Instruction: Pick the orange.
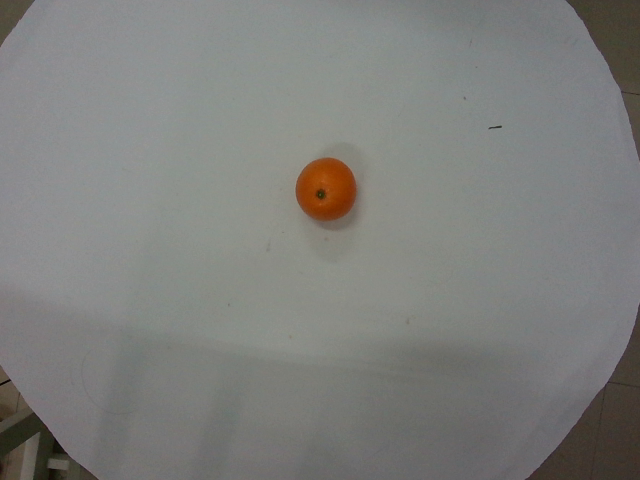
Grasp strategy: vertical